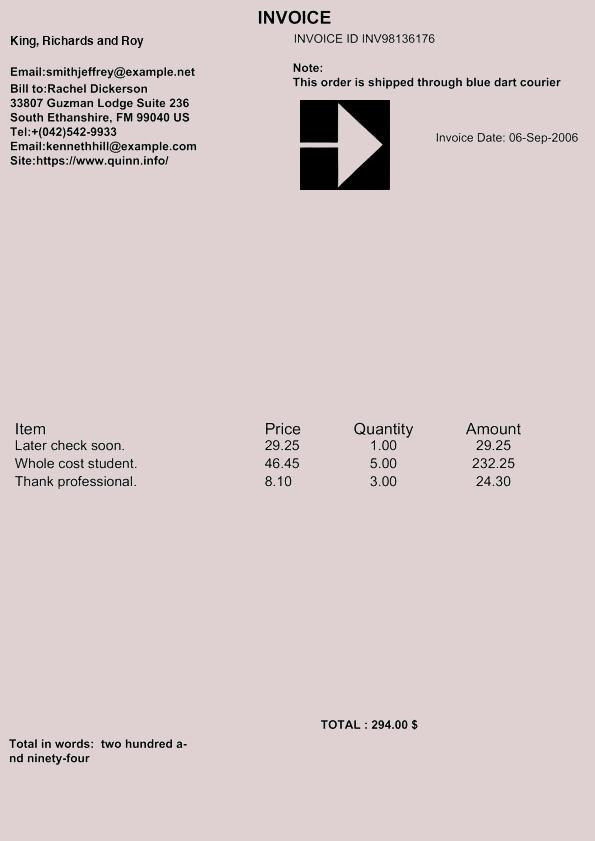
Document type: Invoice